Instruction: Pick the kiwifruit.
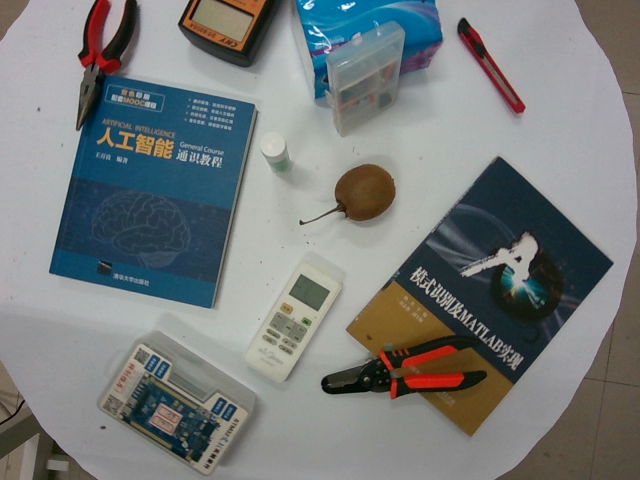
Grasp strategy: vertical